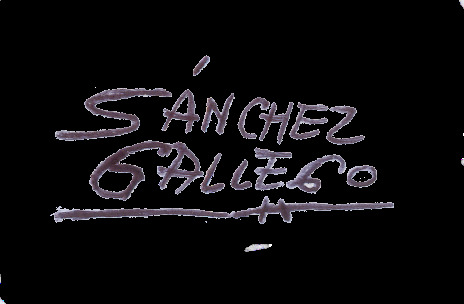
Signature of: jesús sánchez gallego